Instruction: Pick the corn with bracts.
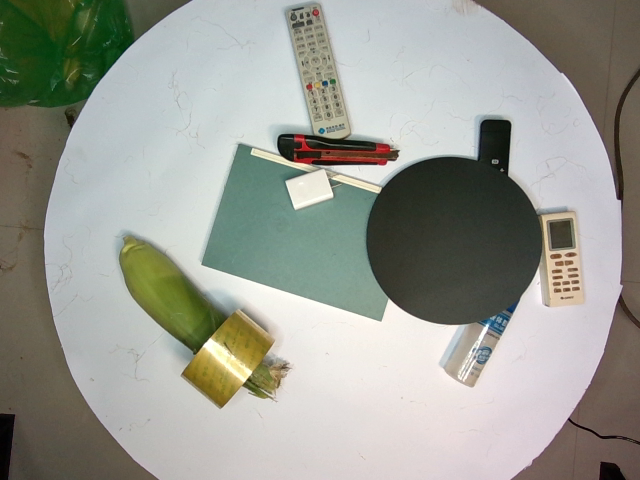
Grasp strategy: vertical